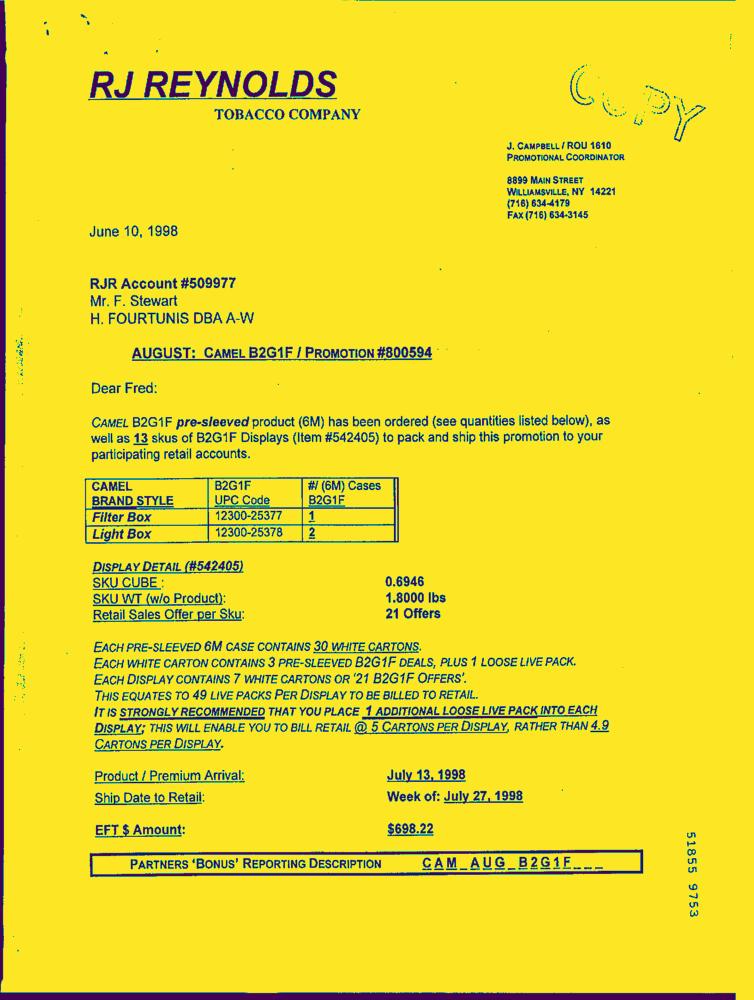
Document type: Letter-Doc